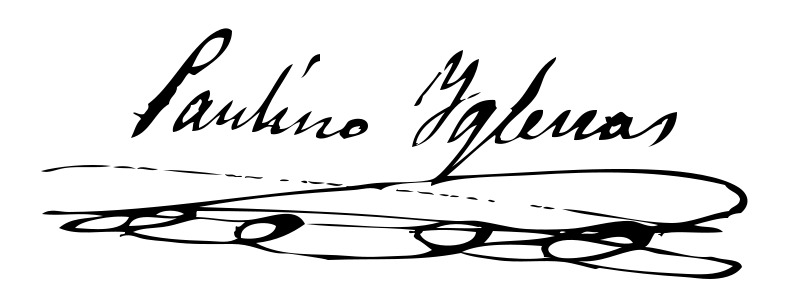
Signature of: pablo iglesias posse